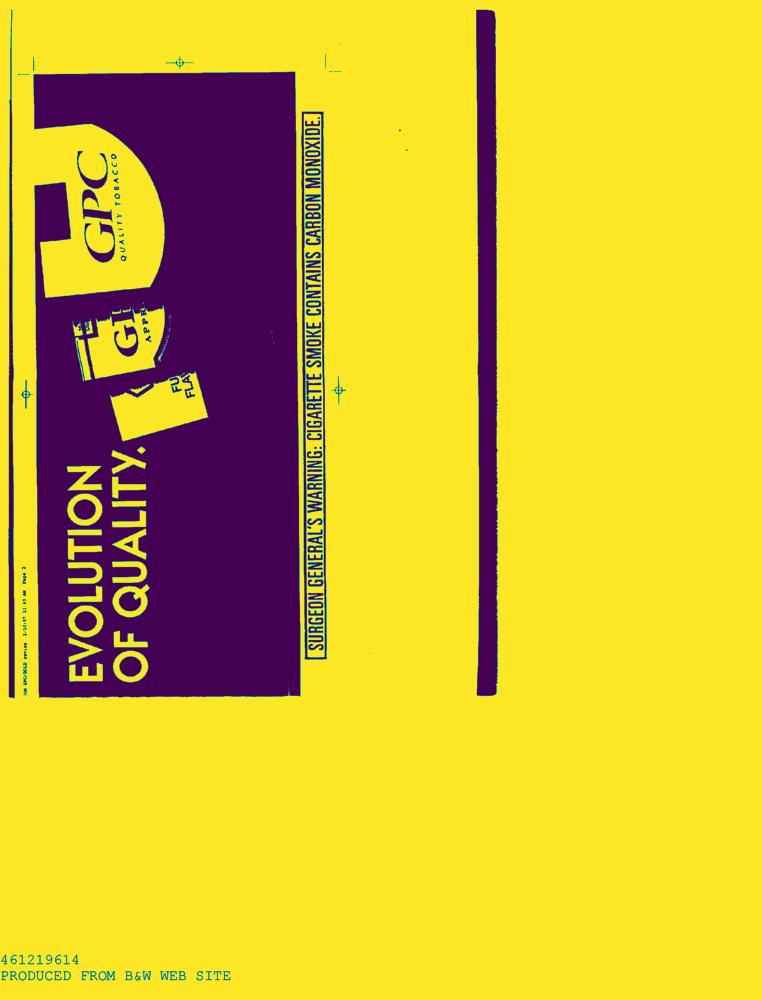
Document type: AD